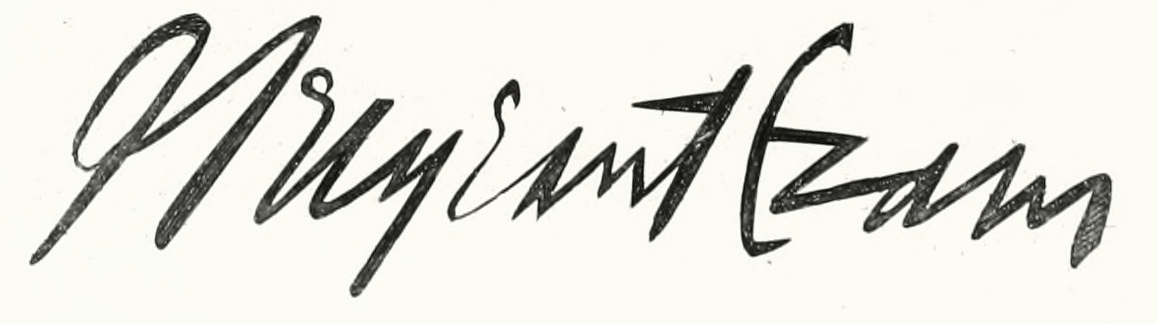
Signature of: john sergeant cram